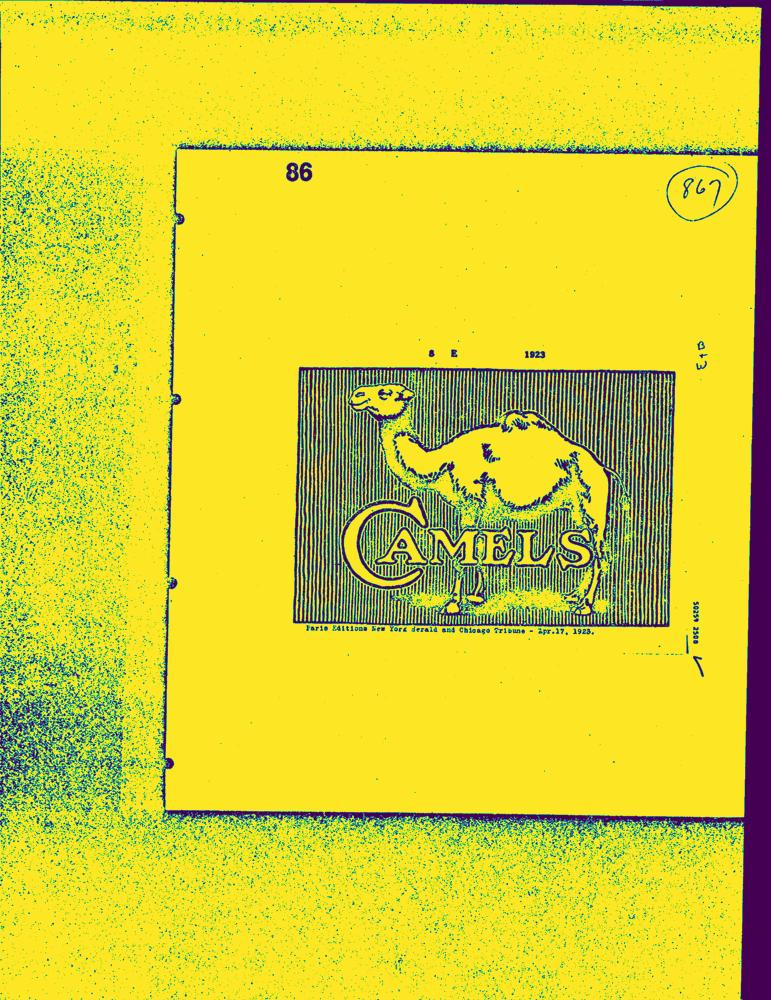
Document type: AD